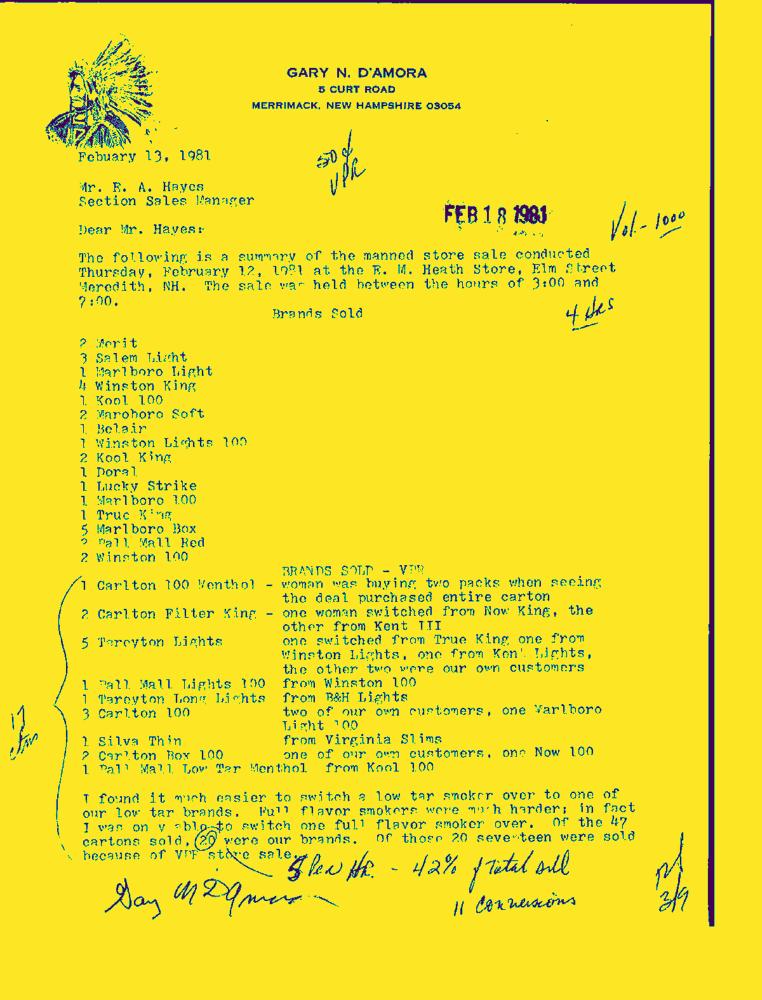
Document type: Letter-Doc